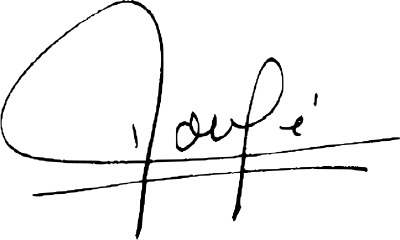
Signature of: jean luc rougé